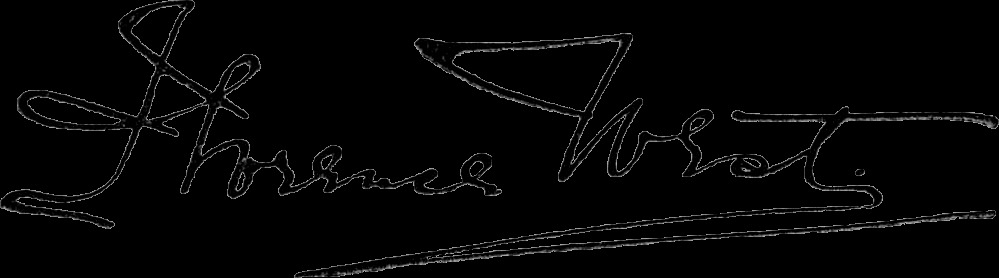
Signature of: florence west